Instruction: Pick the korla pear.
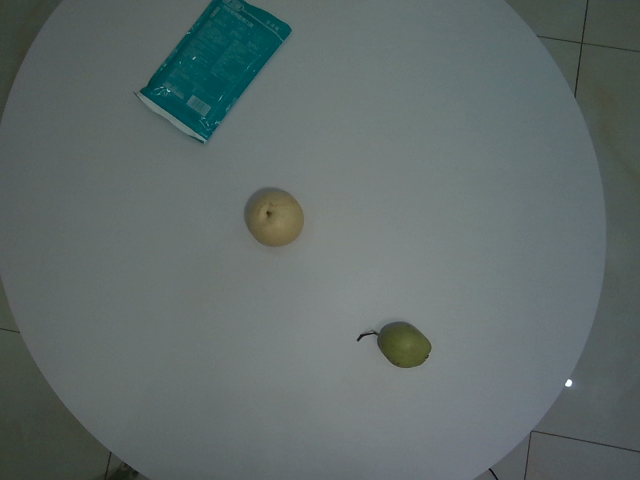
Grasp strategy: vertical